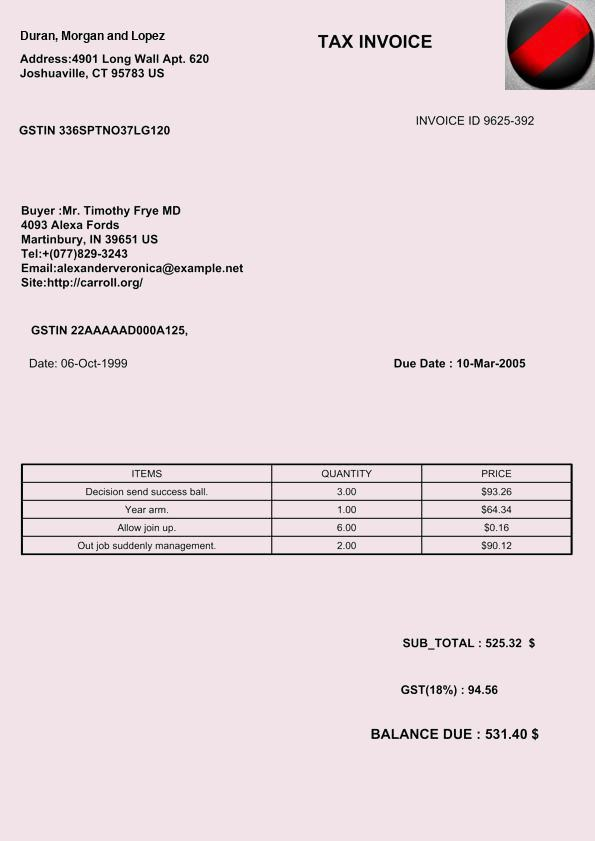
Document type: Invoice